Question: What is the property identification or parcel number listed?
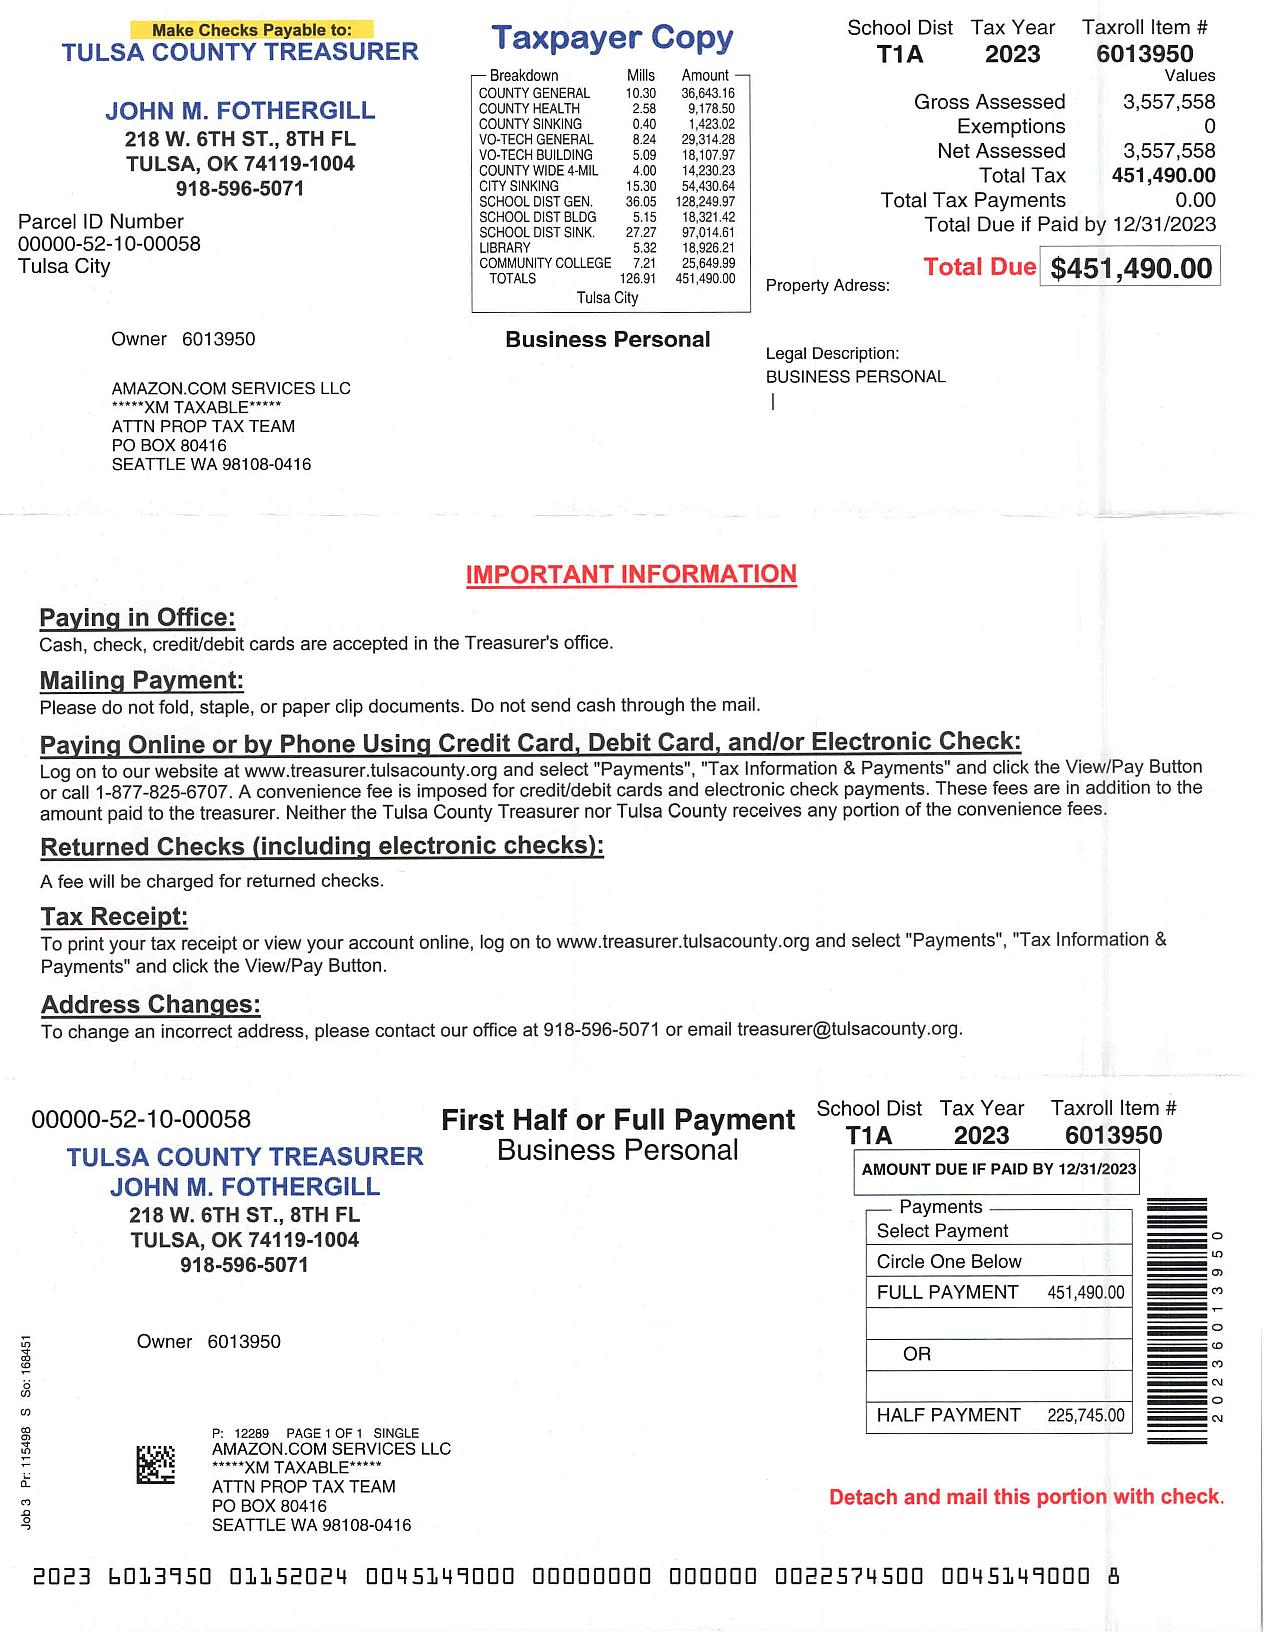
Answer: "A0000-52-10-00058"